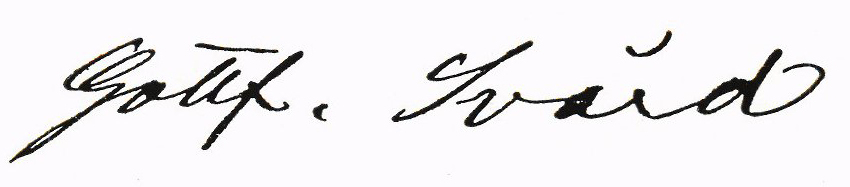
Signature of: sven jonas gottfrid askeroth svärd